Question: What was observed in the imaging?
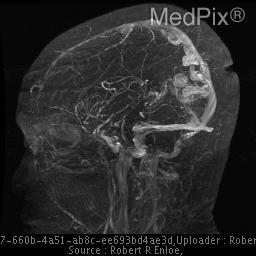
Answer: The imaging shows •  Right occipital lesion
•  Serpentine hypointensities with surrounding edema
•  Enlarged feeding vessels from both PCA and MCA supply
•  Small feeder from the ACA
•  Enlarged draining veins - varix -drains into superior sagittal sinus There is high-flow venopathy and dilatation of the posterior temporal veins, basal vein, and local cortical vein.  No sinus occlusion is seen here..